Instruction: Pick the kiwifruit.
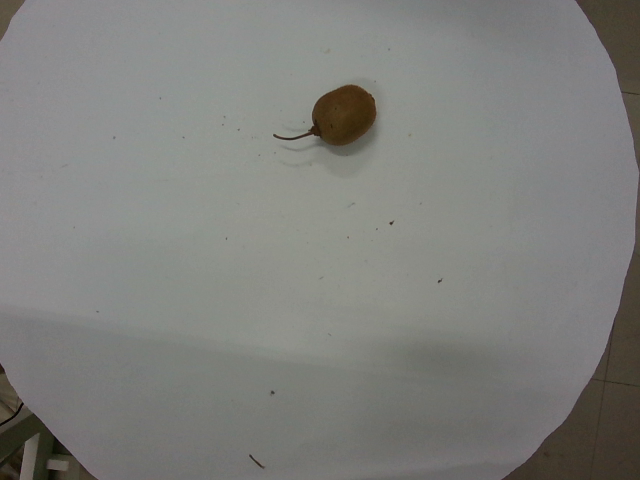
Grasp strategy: vertical